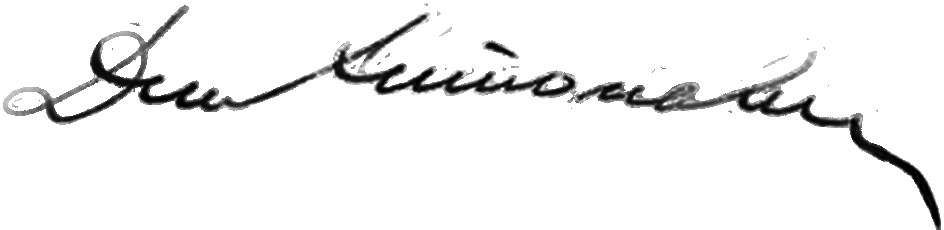
Signature of: dmytro antonovych